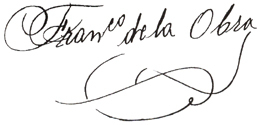
Signature of: francisco de la obra martínez